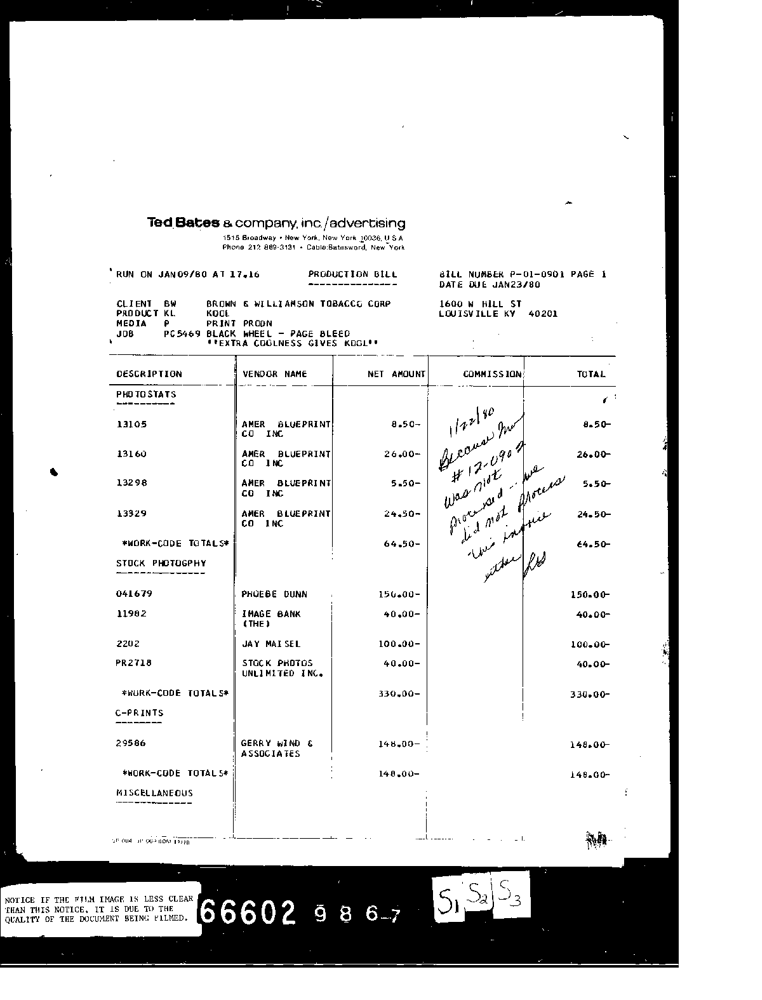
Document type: Invoice